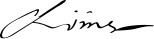
Signature of: ole rømer